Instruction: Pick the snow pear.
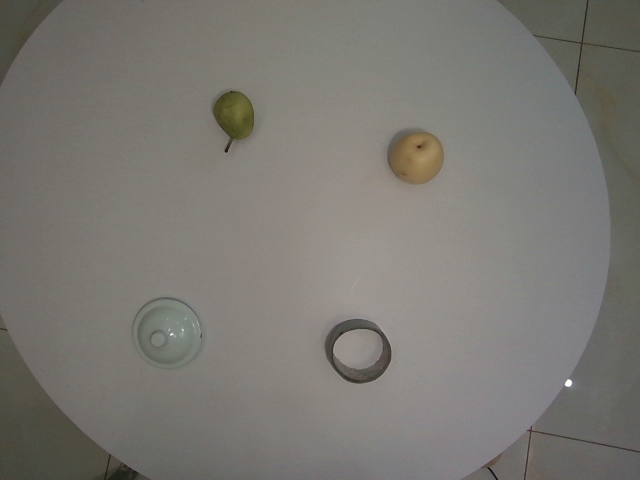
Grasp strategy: vertical